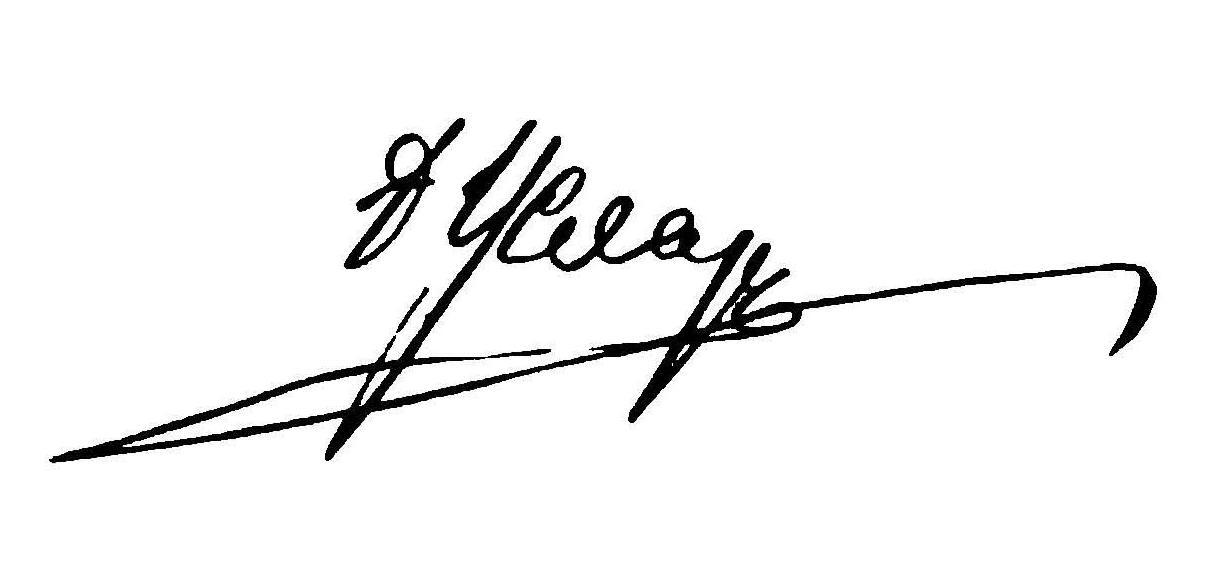
Signature of: peter von uslar